Question: How is the history relevant to the case?
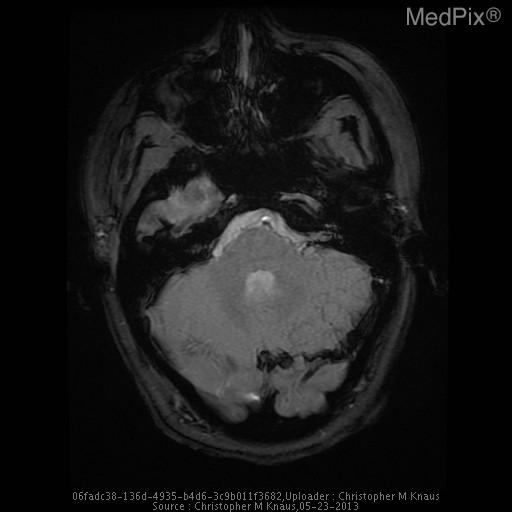
Answer: The patient's history of 17 yo girl presents with left sided facial weakness and numbness and the worst headache of her life that is rated 10/10.  The headache has been progressive for about 24 hours.  She has a history of migraine, but the patient states that her current headache does not feel like her typical migraine headache. is key in understanding the case.